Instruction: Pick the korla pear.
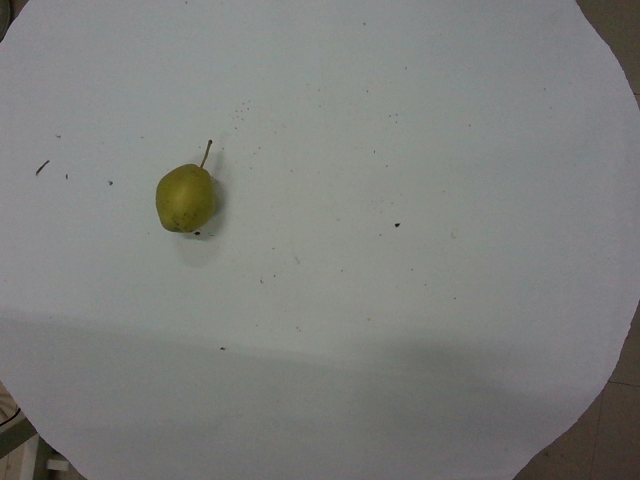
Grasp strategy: vertical